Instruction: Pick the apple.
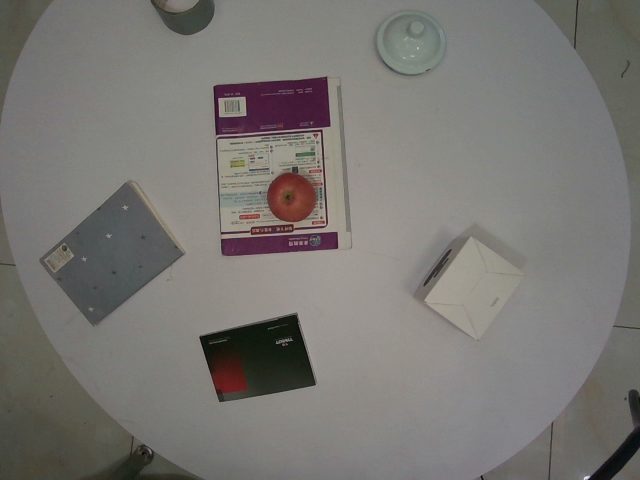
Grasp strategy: vertical